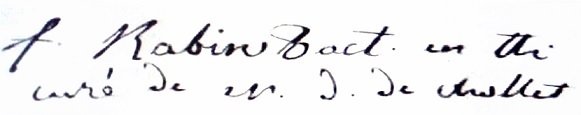
Signature of: laurent françois rabin